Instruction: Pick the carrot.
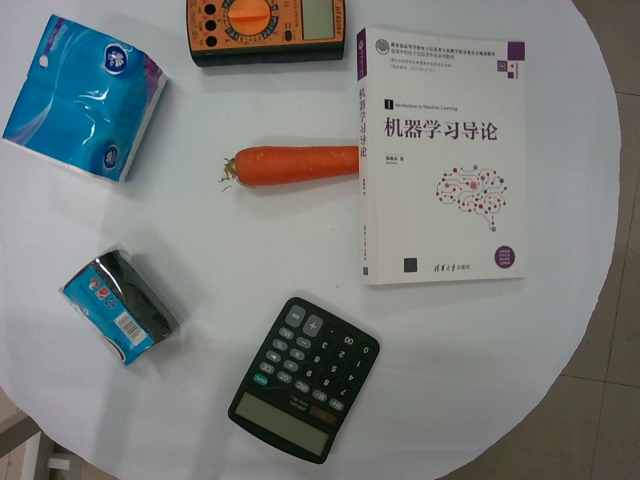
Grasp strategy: vertical